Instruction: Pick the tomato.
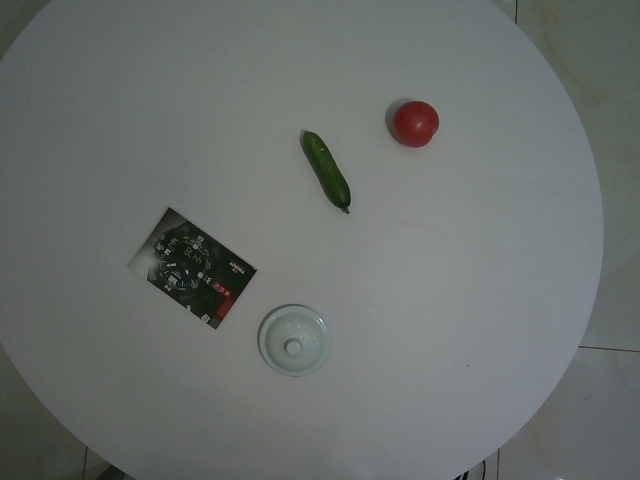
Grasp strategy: vertical